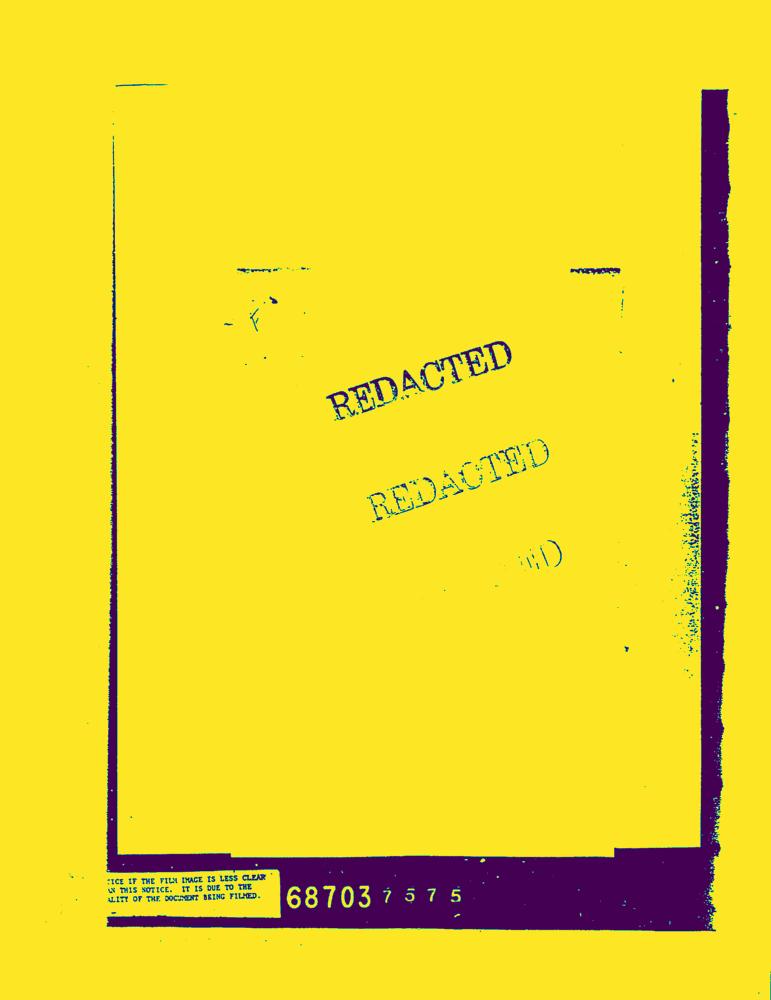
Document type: Letter-Doc